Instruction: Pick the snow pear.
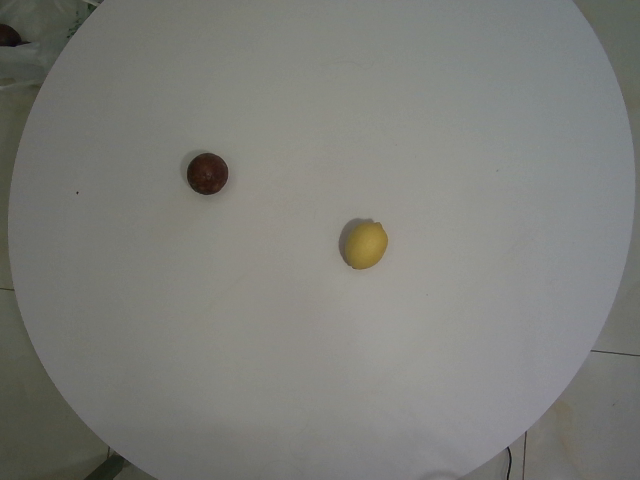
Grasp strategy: vertical